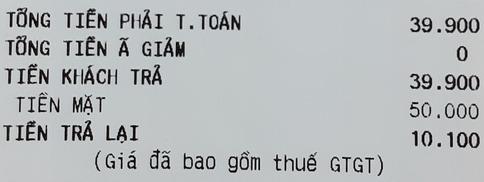
TỔNG TIỀN PHẢI T.TOÁN 39.900
TỔNG TIỀN GIẢM 0
TIỀN KHÁCH TRẢ 39.900
TIỀN MẶT 50.000
TIỀN TRẢ LẠI 10.100
(Giá đã bao gồm thuế GTGT)